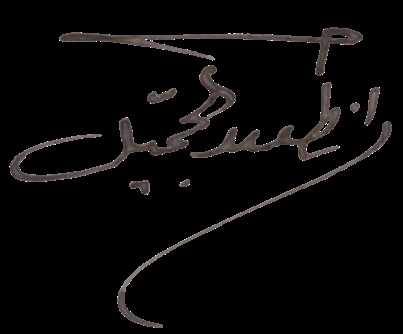
Signature of: anton gemayel